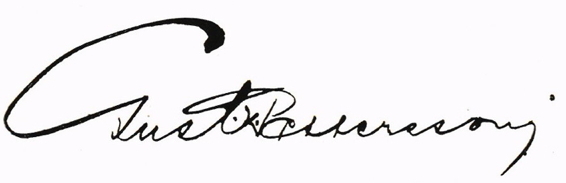
Signature of: gustaf hellbacken